Question: What is the main concern?
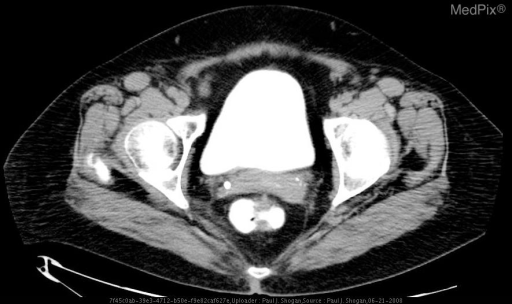
Answer: The findings suggest Initial axial CT images through the pelvis demonstrate a paucity of contrast in the rectum.   There is no contrast material in the vagina.  The patient is status post hysterectomy. Delayed axial CT images through the pelvis, obtained 6 hours after the initial scan reveal contrast within the bladder and rectum.  No contrast material is noted within the vagina. Rectal contrast was administered, with subsequent axial CT images through the pelvis with rectal tube and balloon in place, demonstrating contrast material within the vagina.  A fistula tract is not visualized.   The rectal tube was removed, and the patient was reimaged.  Contrast material is again noted within the vagina.  Additionally, there is soft tissue stranding posterior to the vagina, and anterior to the rectum, which may represent the fistula tract.  Fluoroscopic images from a barium enema demonstrate a rectovaginal fistula.  Although a fistula tract is not clearly visualized, contrast is noted to pass from the anterior rectum to the vagina.. Delayed axial CT images through the pelvis, obtained 6 hours after the initial scan reveal contrast within the bladder and rectum.  No contrast material is within the vagina.. The patient might have a history of 71 year old female, status post hysterectomy presenting with feces per the vagina..